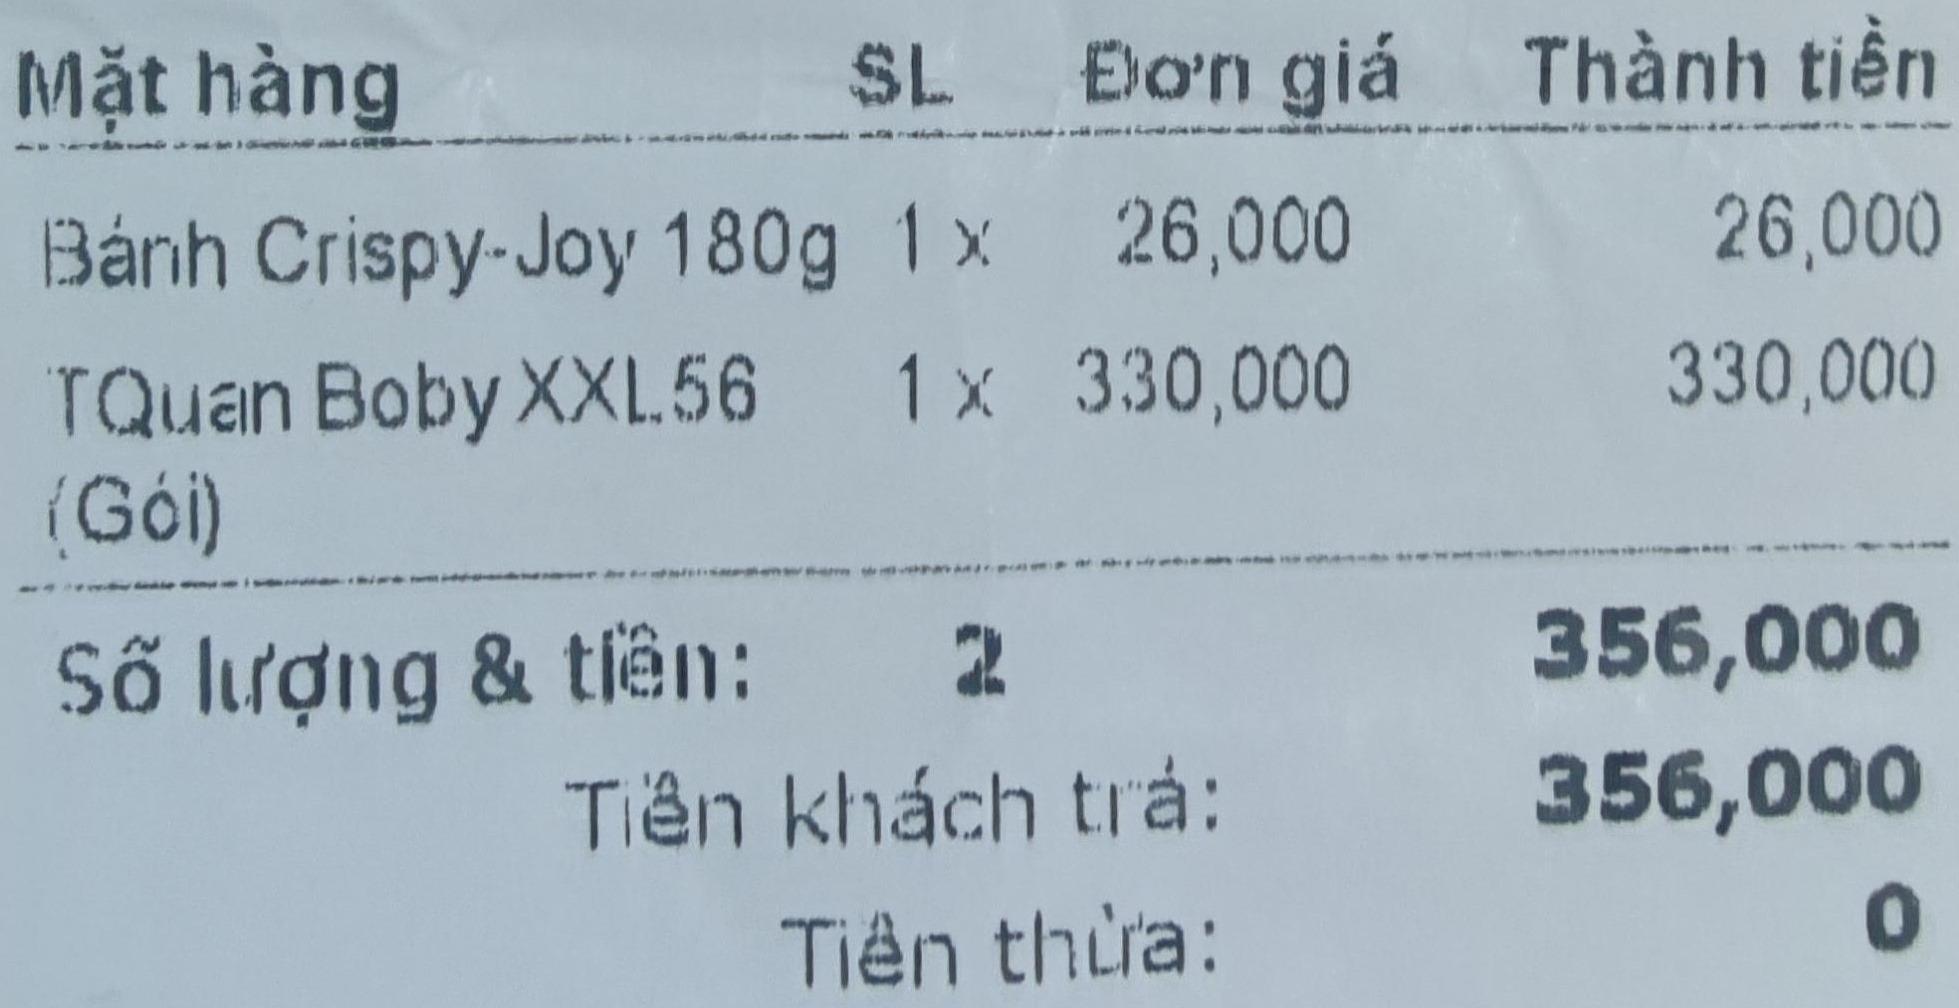
<table>
<tr>
<th>Mặt hàng</th>
<th>SL</th>
<th>Đơn giá</th>
<th>Thành tiền</th>
</tr>
<tr>
<td>Bánh Crispy-Joy 180g</td>
<td>1 x</td>
<td>26,000</td>
<td>26,000</td>
</tr>
<tr>
<td>TQuan Boby XXL.56 (Gói)</td>
<td>1 x</td>
<td>330,000</td>
<td>330,000</td>
</tr>
</table>

Số lượng & tiền: 2 356,000
Tiền khách trả: 356,000
Tiền thừa: 0